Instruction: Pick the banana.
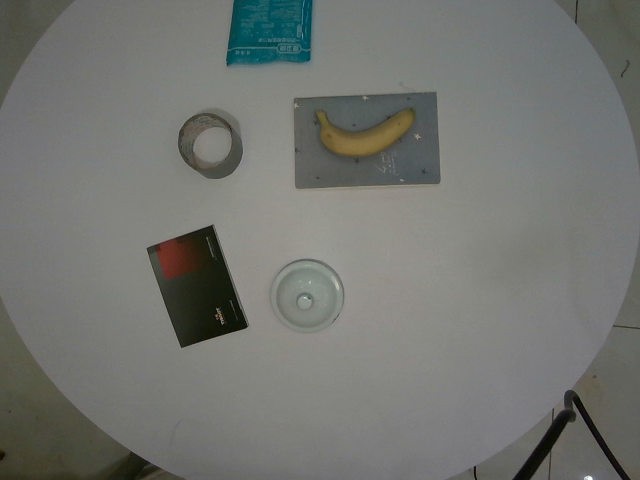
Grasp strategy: vertical